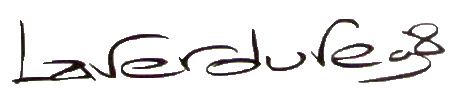
Signature of: claude laverdure